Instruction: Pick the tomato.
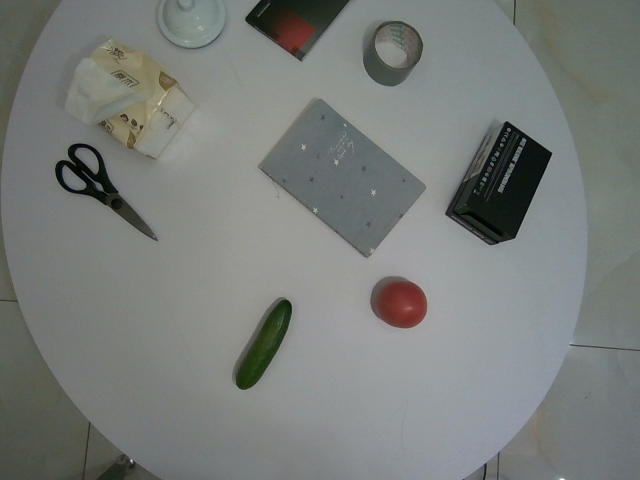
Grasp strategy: vertical